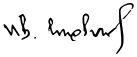
Signature of: q12281226